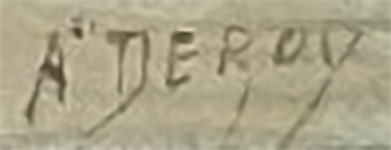
Signature of: auguste victor deroy